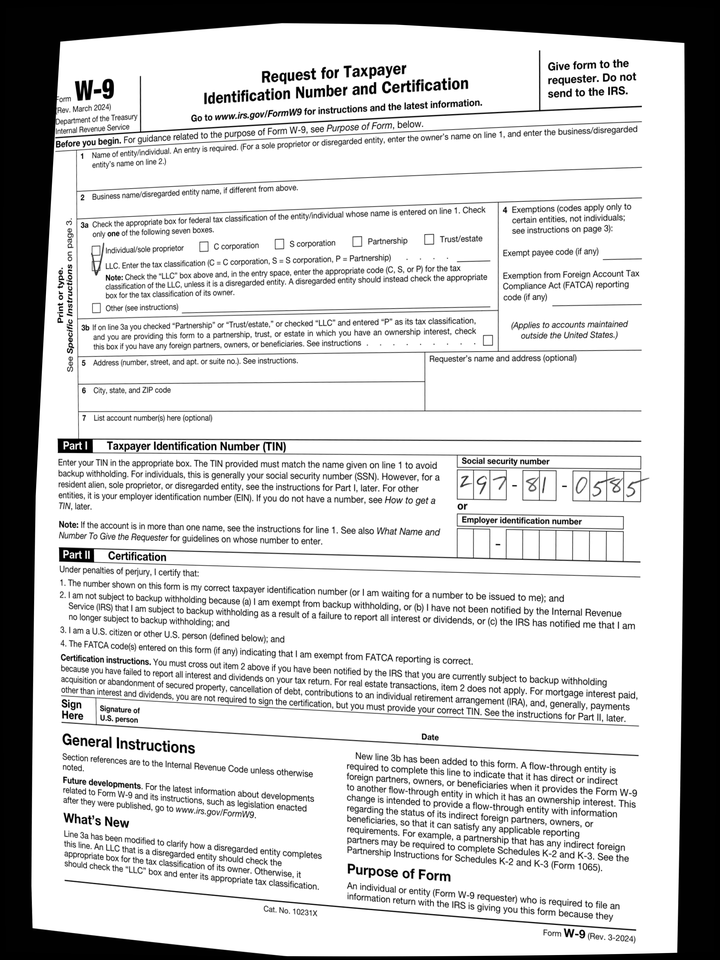
cbx: yes
ssn: 297810585